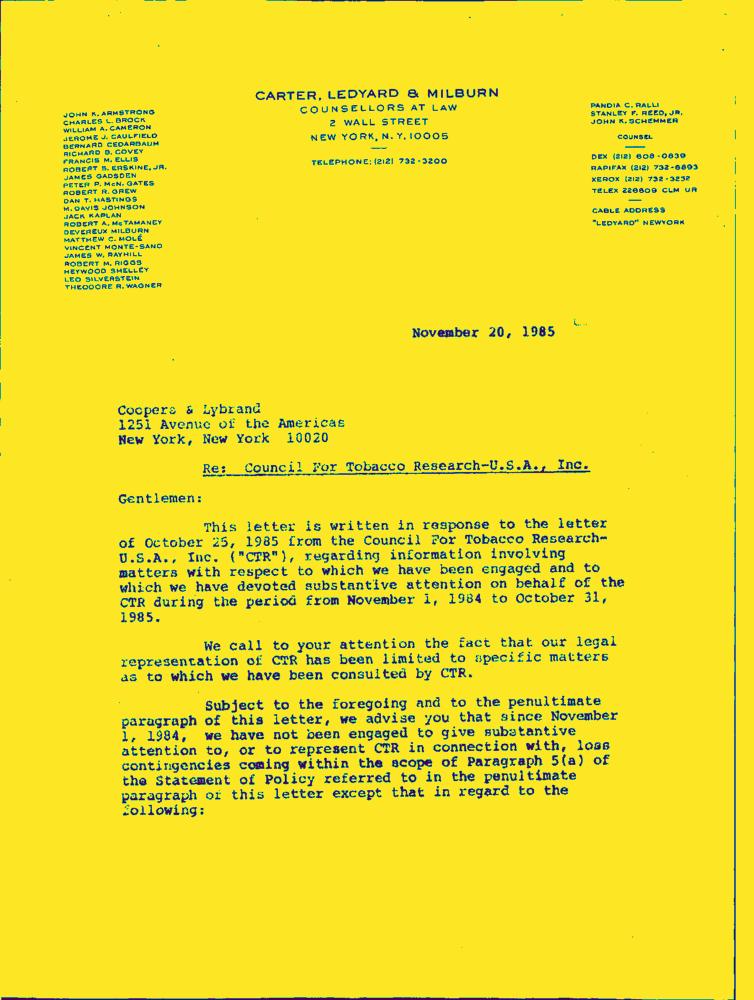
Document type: Letter-Doc